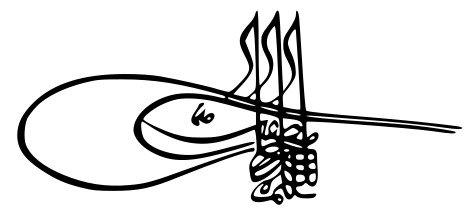
Signature of: selim i